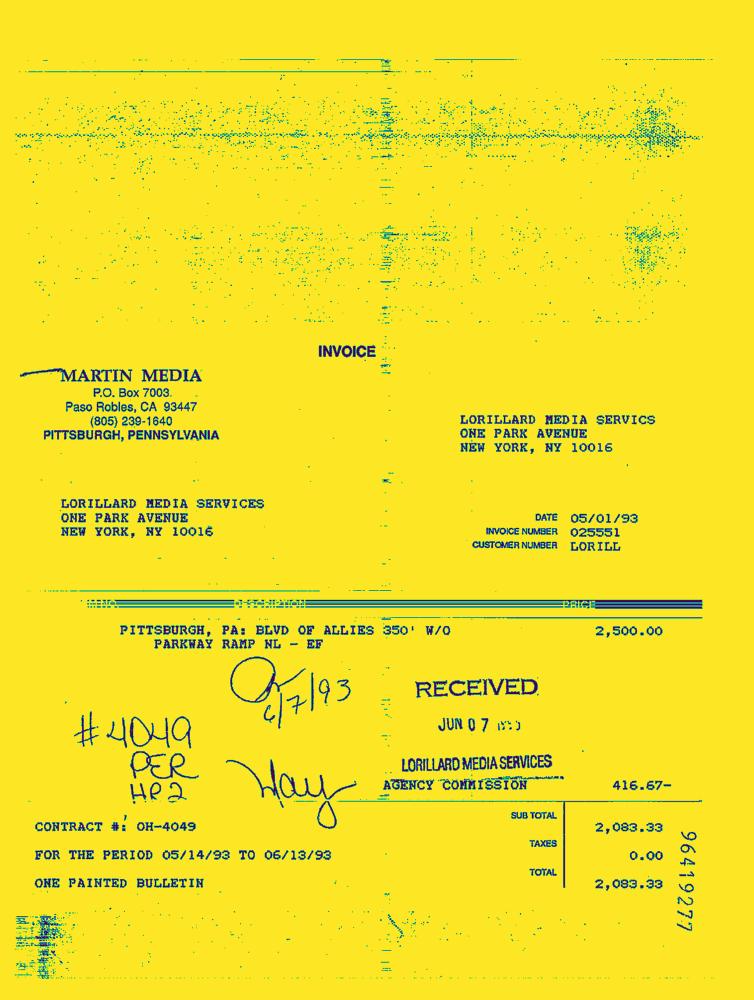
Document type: Invoice-Doc